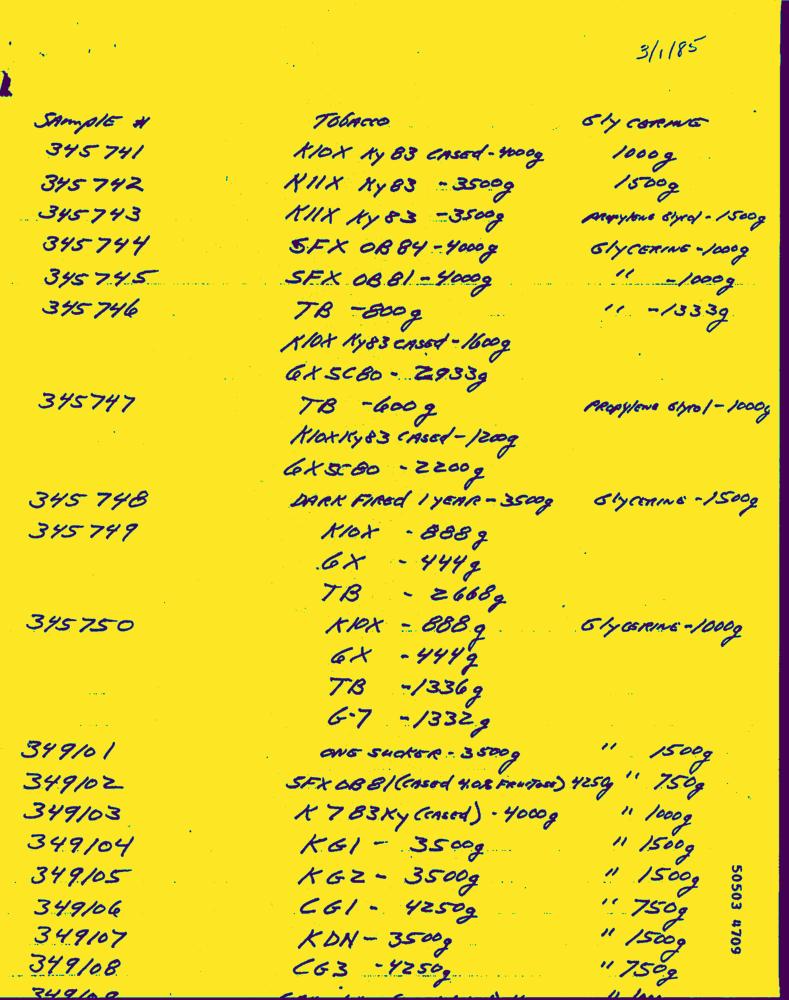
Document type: Hand-Written